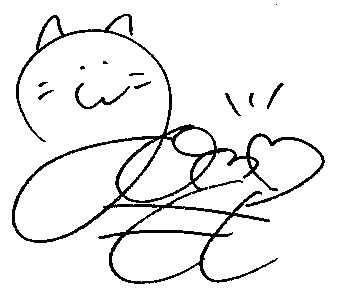
Signature of: momo sakura